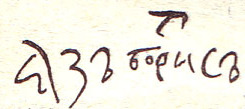
Signature of: boris godunov